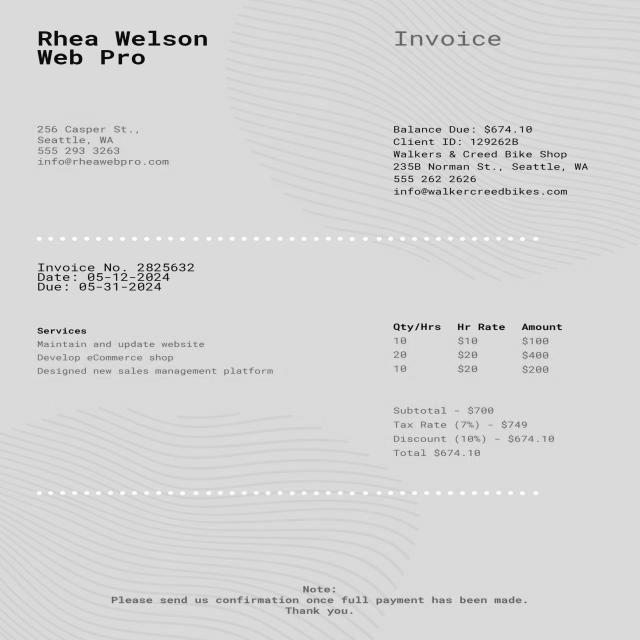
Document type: Invoice